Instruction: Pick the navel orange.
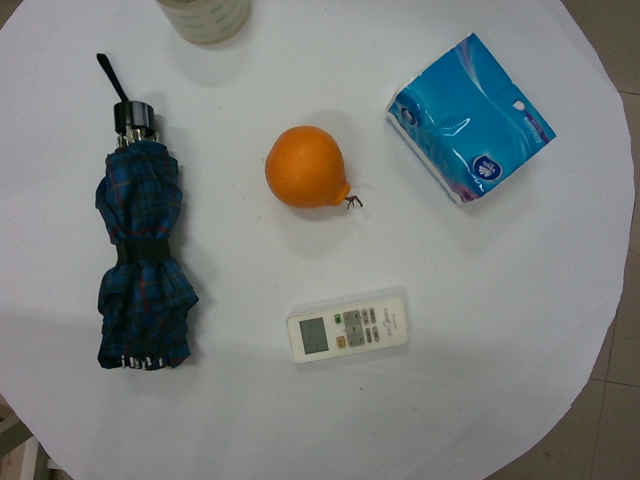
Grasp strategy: vertical